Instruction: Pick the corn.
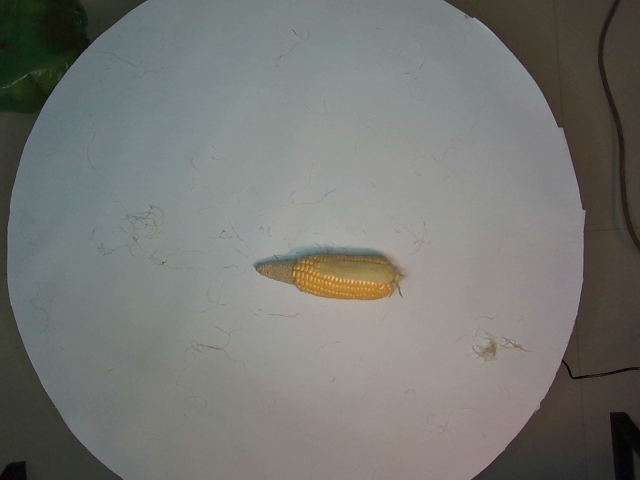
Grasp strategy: vertical